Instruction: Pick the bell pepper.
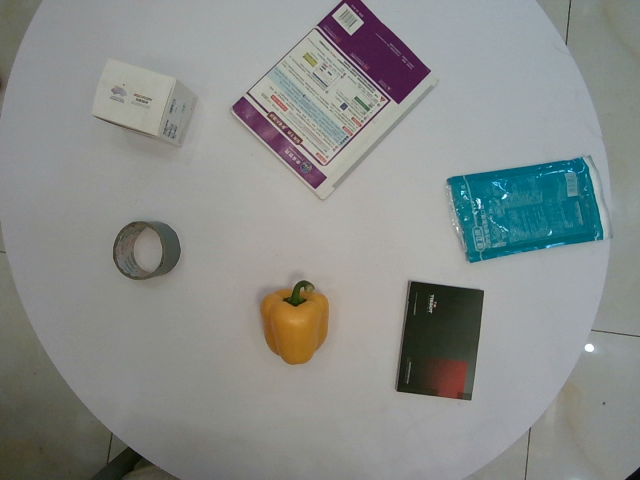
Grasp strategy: vertical